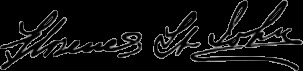
Signature of: florence st john